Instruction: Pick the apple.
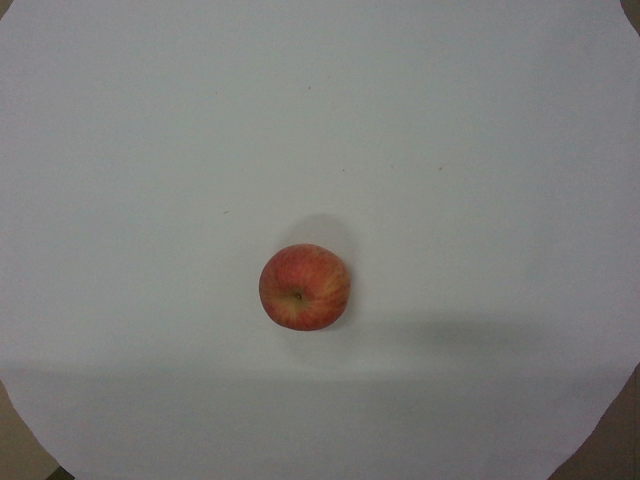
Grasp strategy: vertical